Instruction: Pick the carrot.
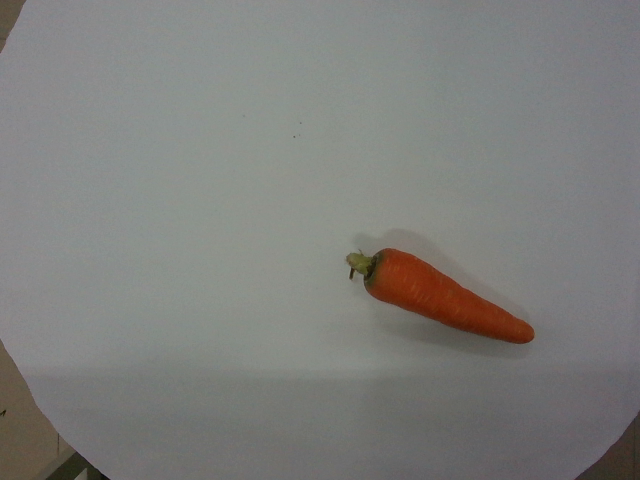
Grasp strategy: vertical